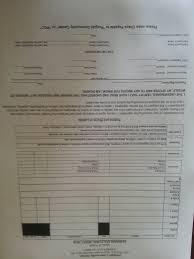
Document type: Invoice